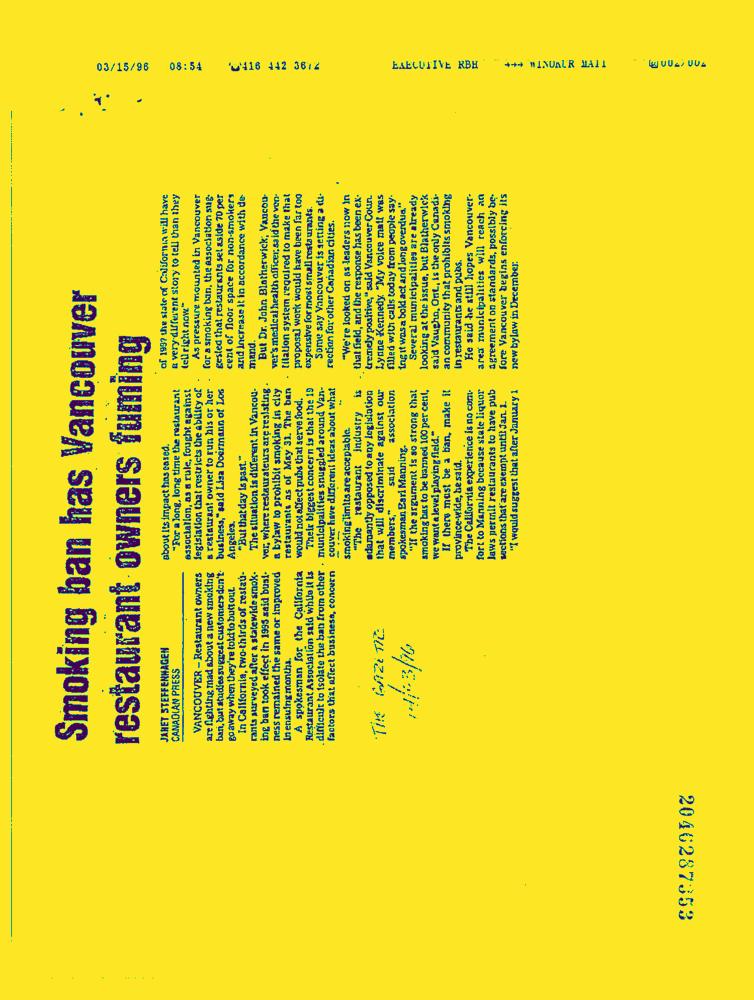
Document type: News-Article